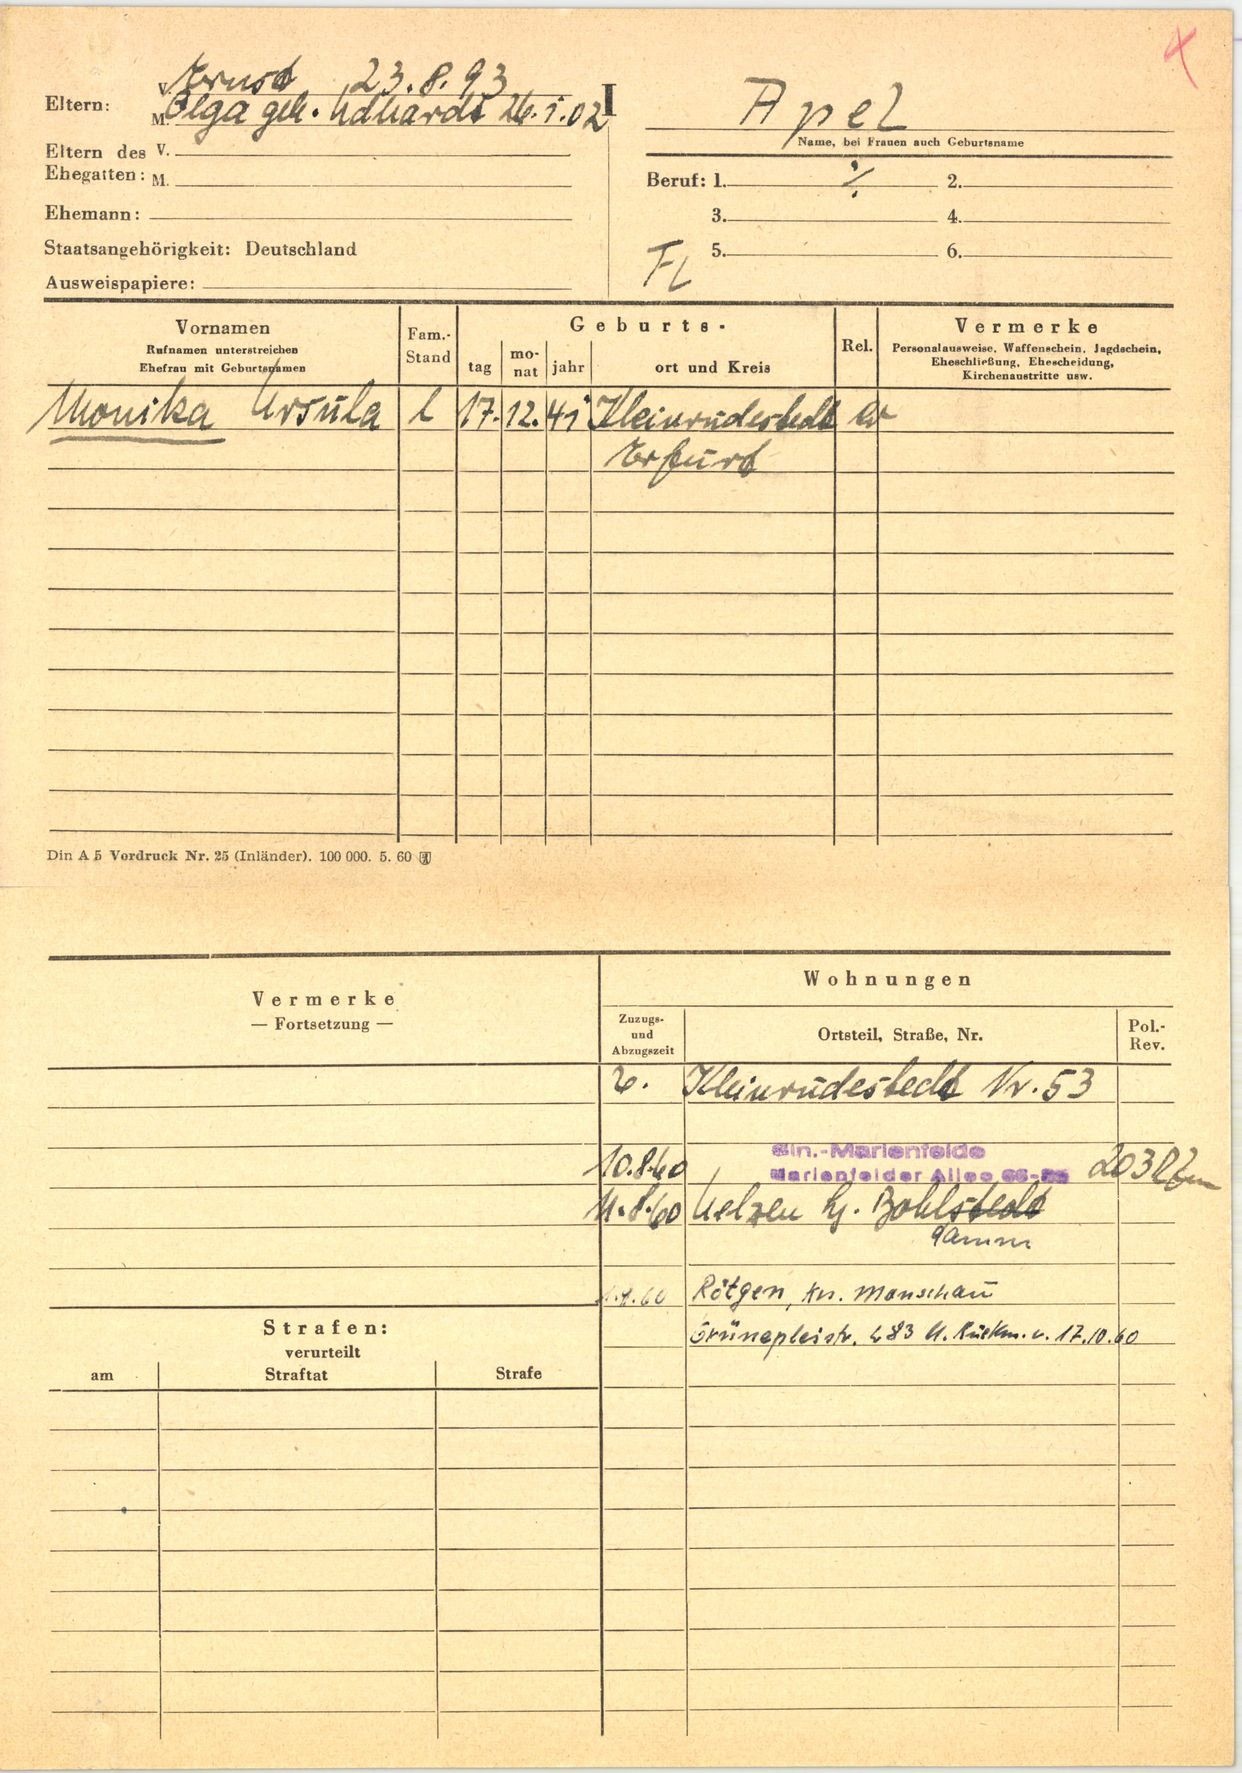
Apel